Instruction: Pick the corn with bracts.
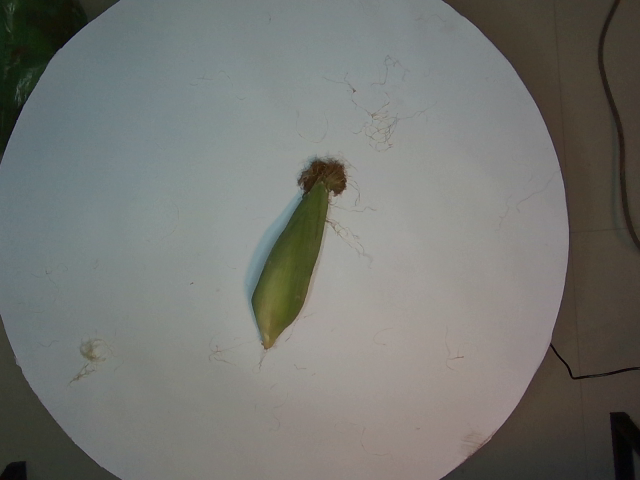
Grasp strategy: vertical